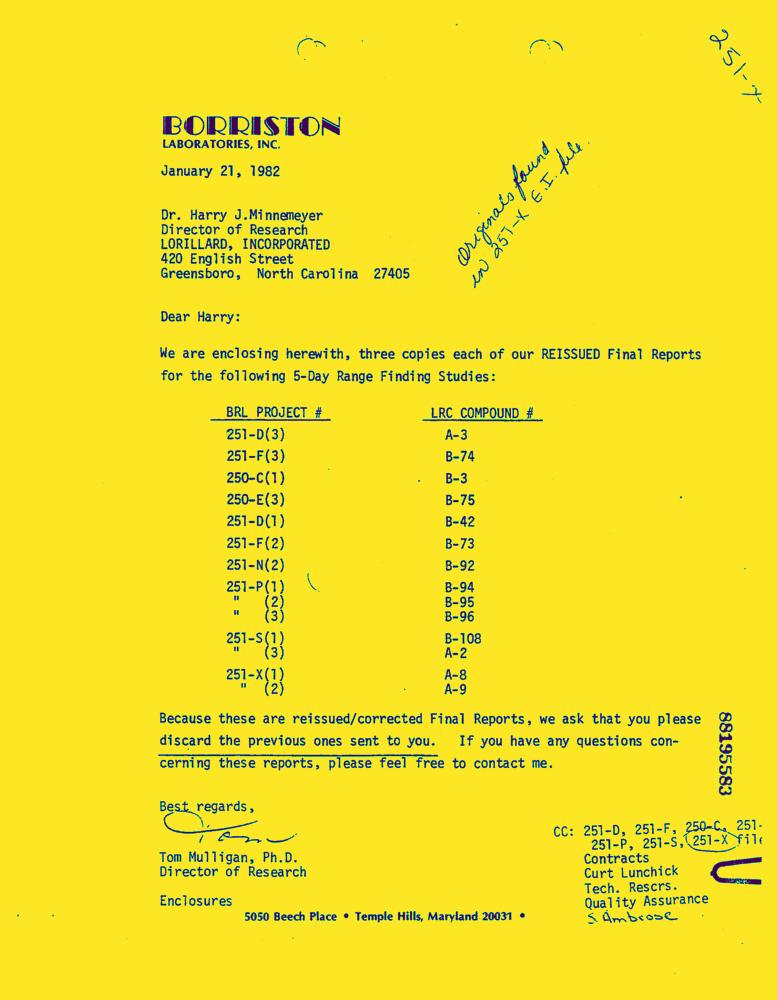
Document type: Letter-Doc